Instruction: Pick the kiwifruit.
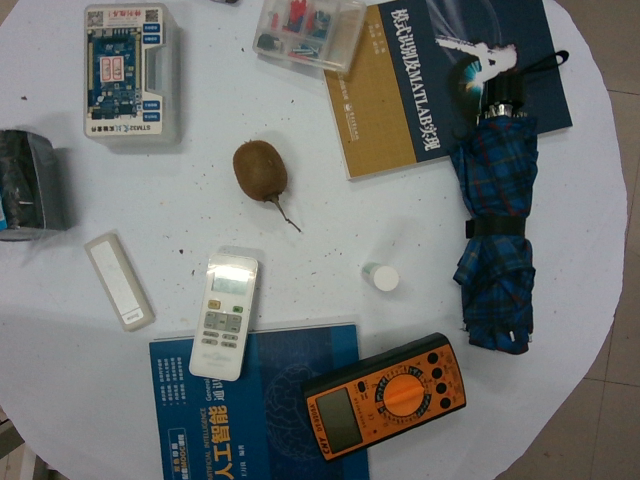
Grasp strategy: vertical